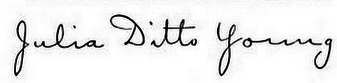
Signature of: julia ditto young